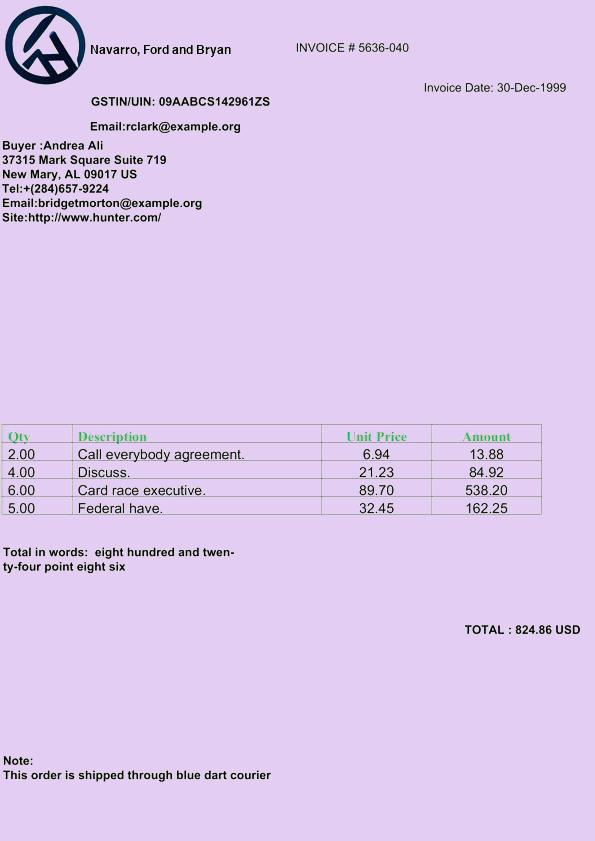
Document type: Invoice